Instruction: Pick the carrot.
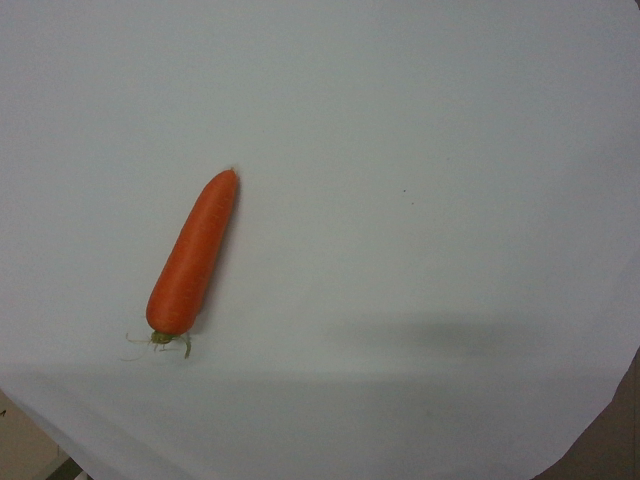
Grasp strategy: vertical